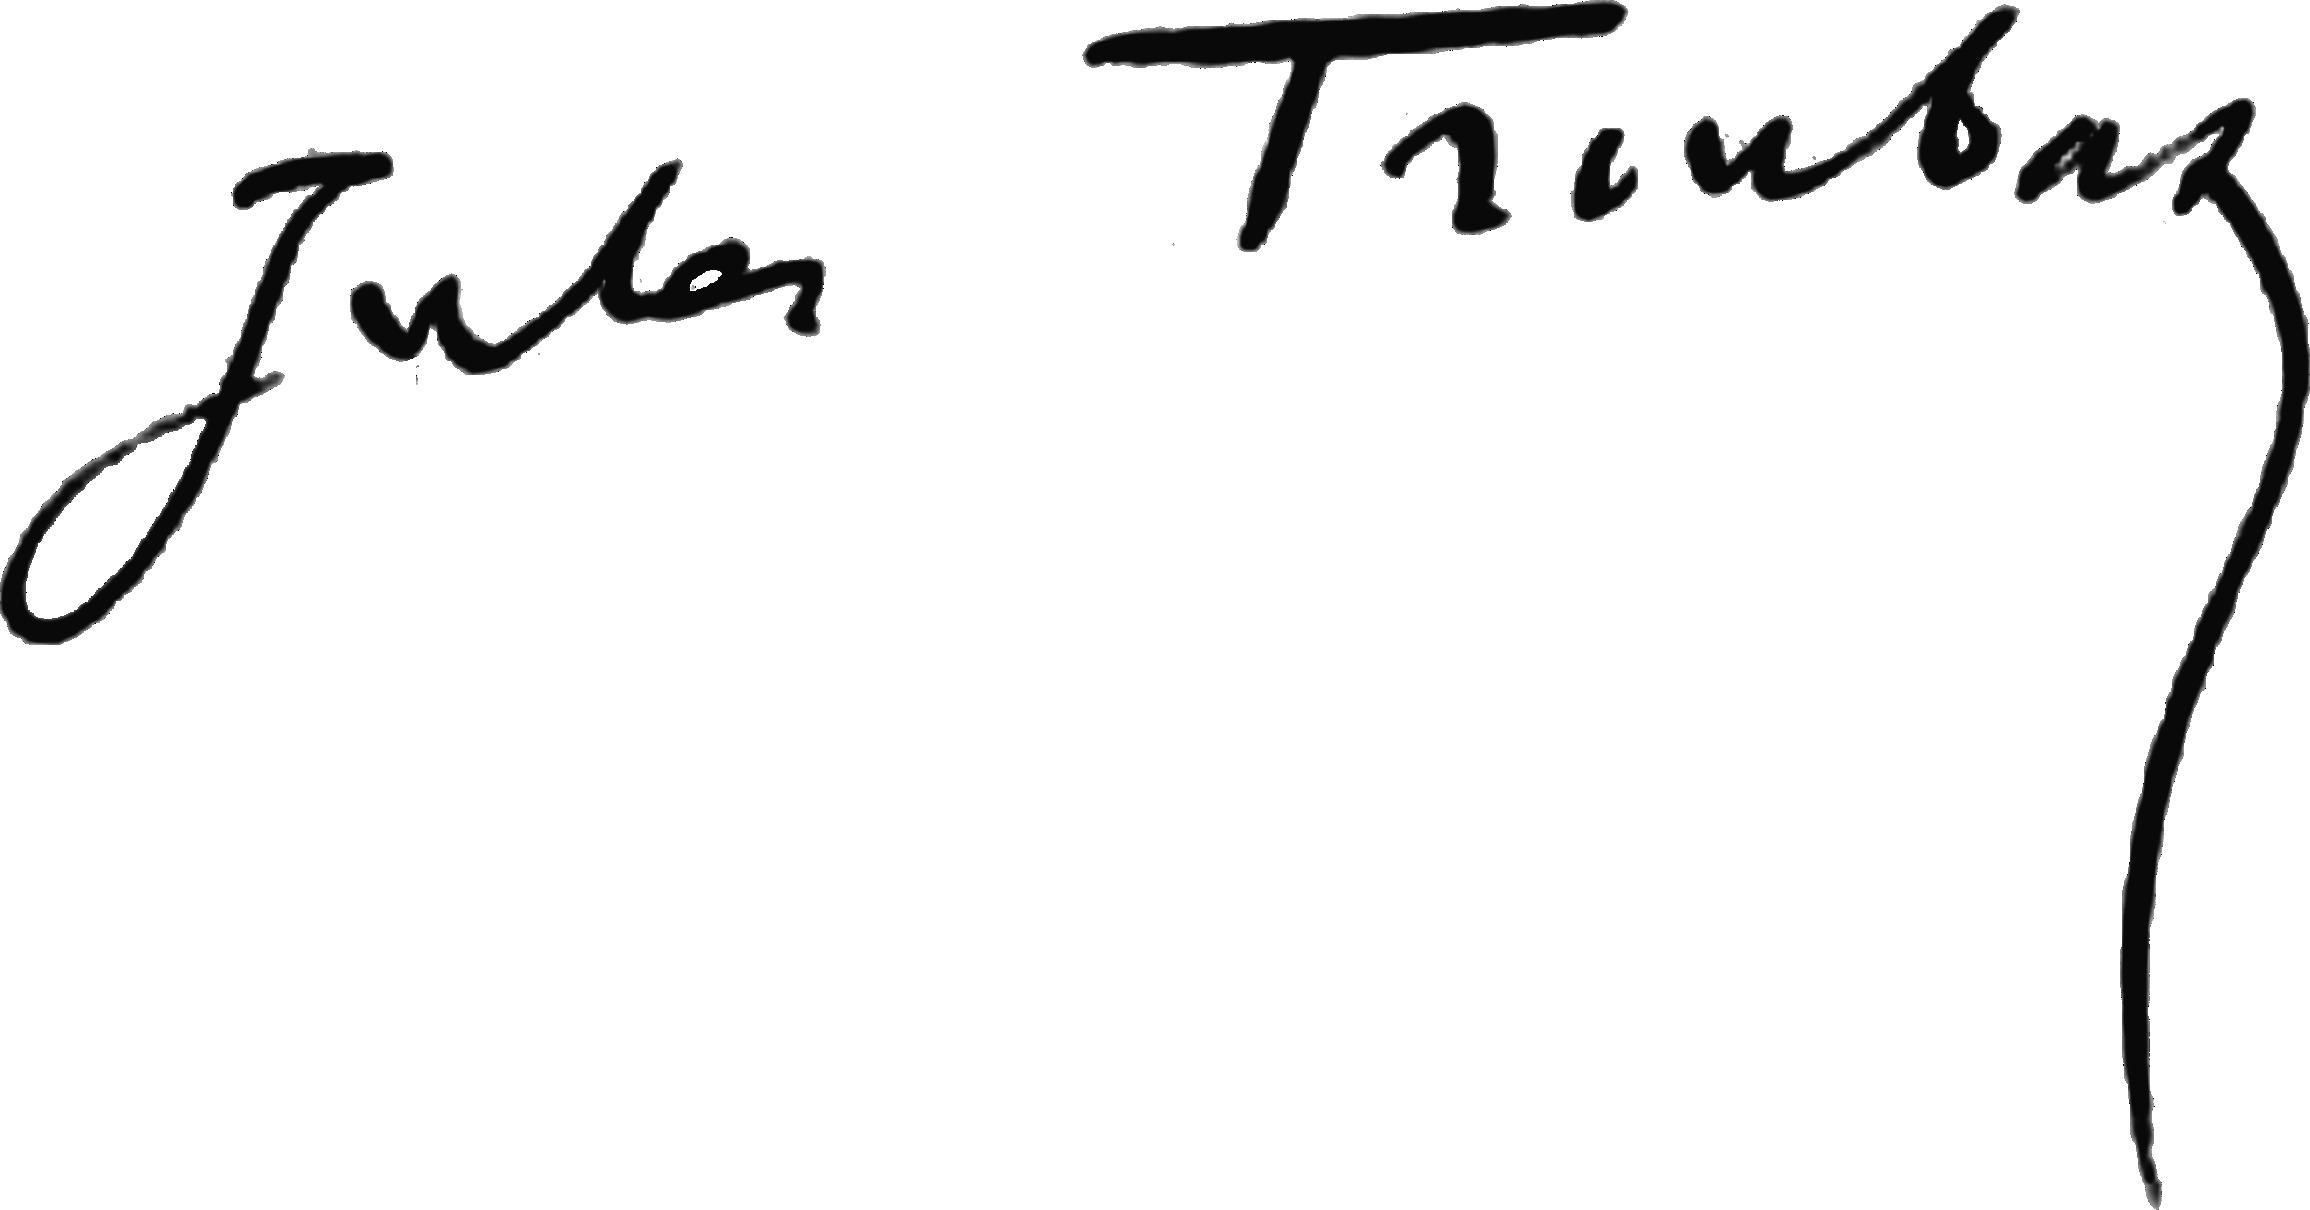
Signature of: jules troubat